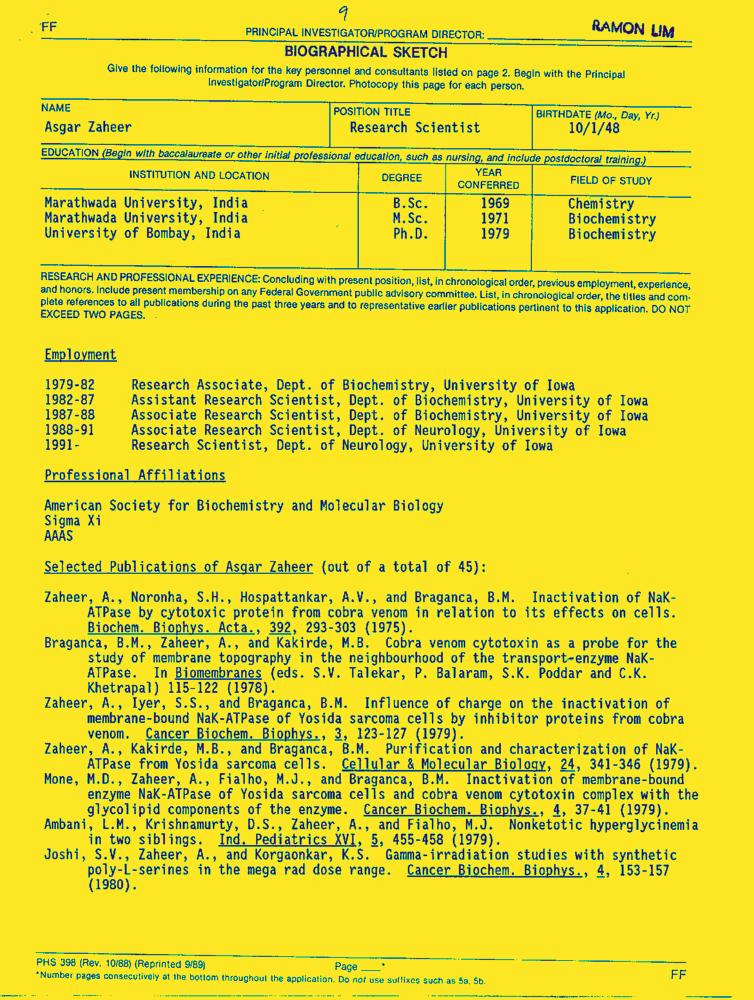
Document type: Resume-Doc